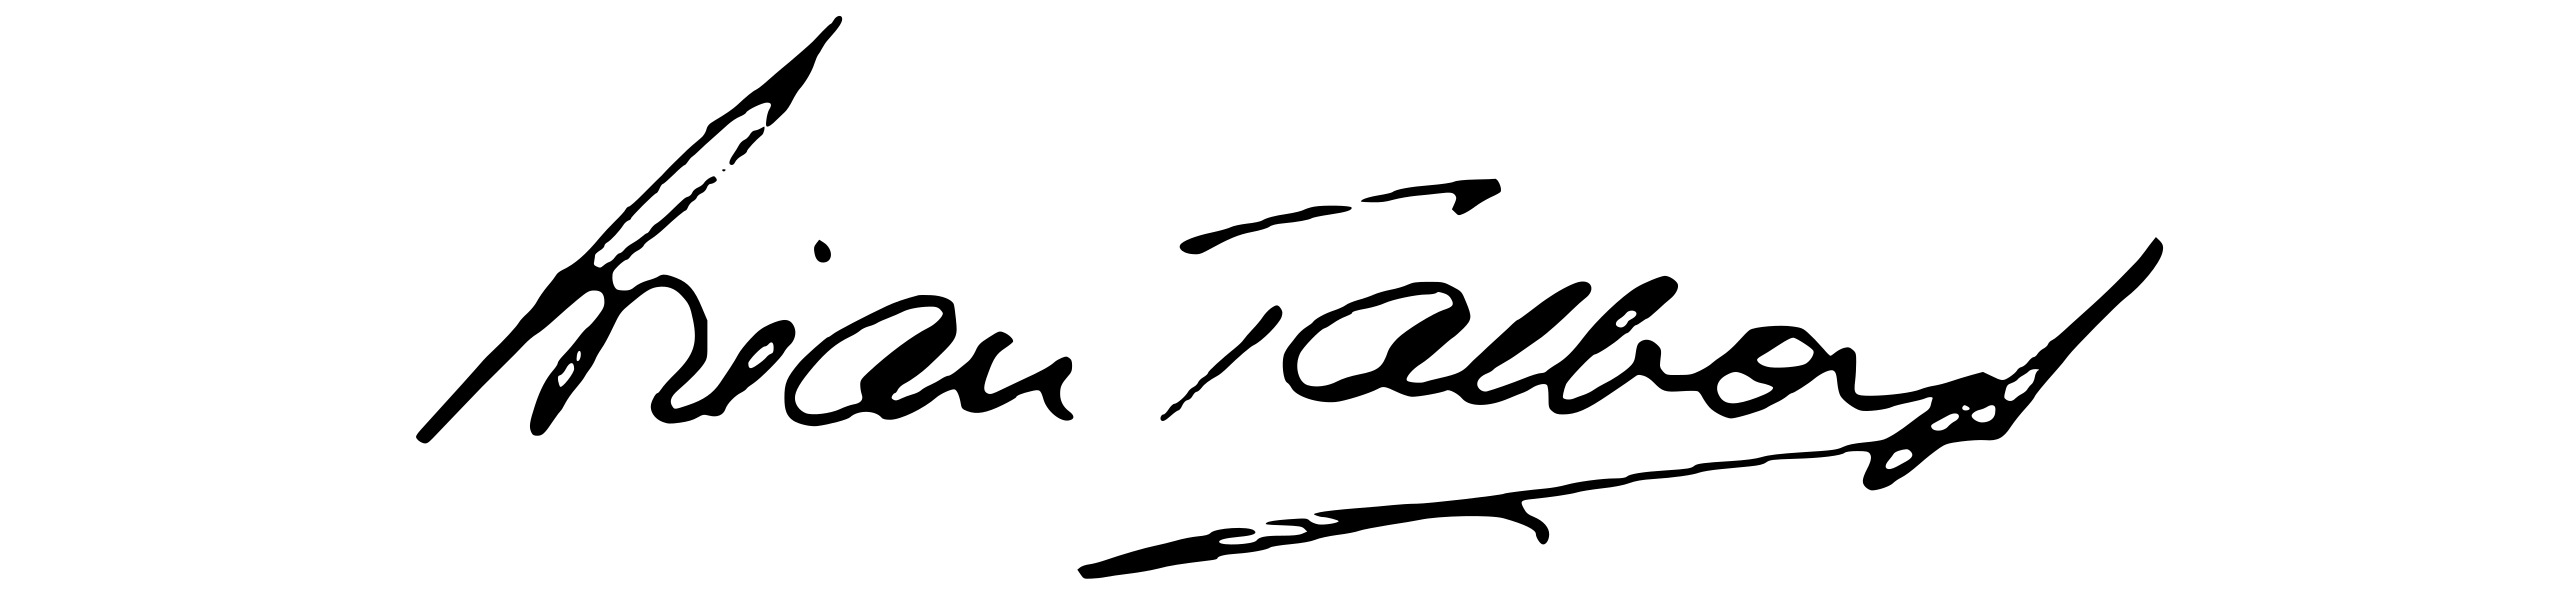
Signature of: brian talboys